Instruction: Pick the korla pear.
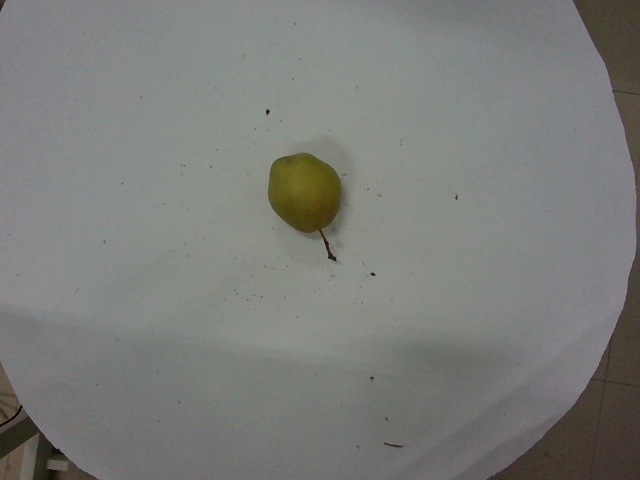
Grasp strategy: vertical